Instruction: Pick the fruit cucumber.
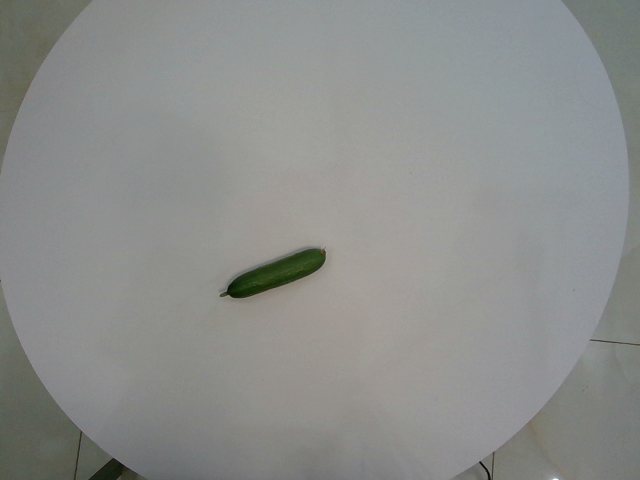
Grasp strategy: vertical